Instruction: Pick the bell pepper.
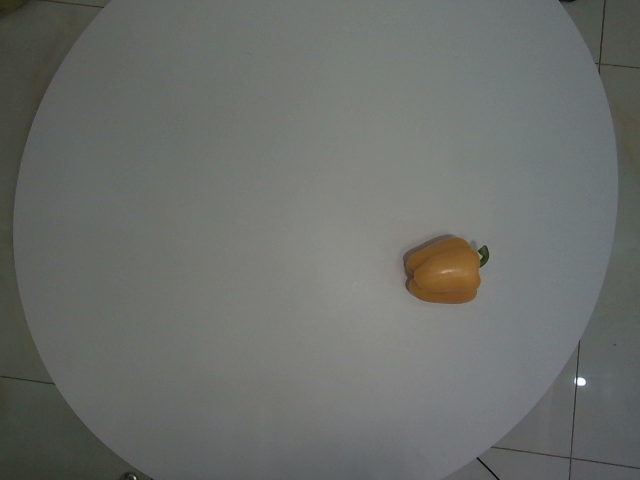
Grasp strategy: vertical